Question: What could the diagnosis suggest?
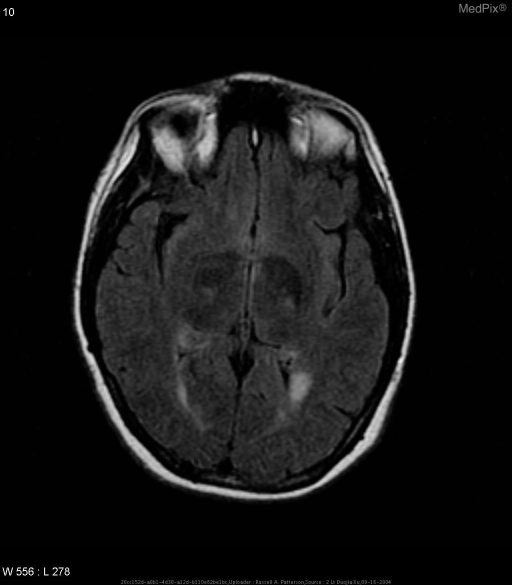
Answer: The possible diagnosis includes 1.  Cerebral autosomal dominant arteriopathy with subcortical infarct (CADASIL)
2.  Lyme disease
3.  Central nervous system vasculitis
4.  Multiple Sclerosis
5. ADEM (Acute Disseminated Encephalomyelitis.